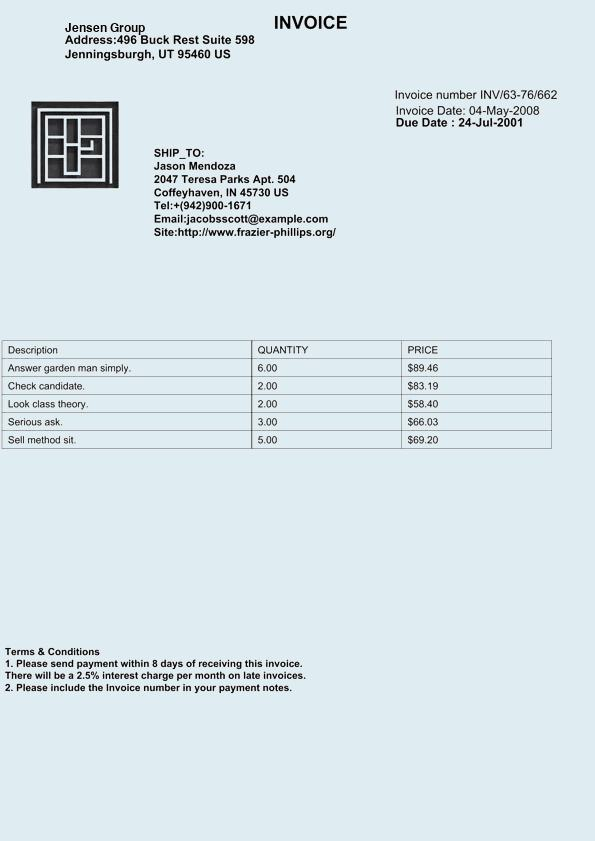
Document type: Invoice